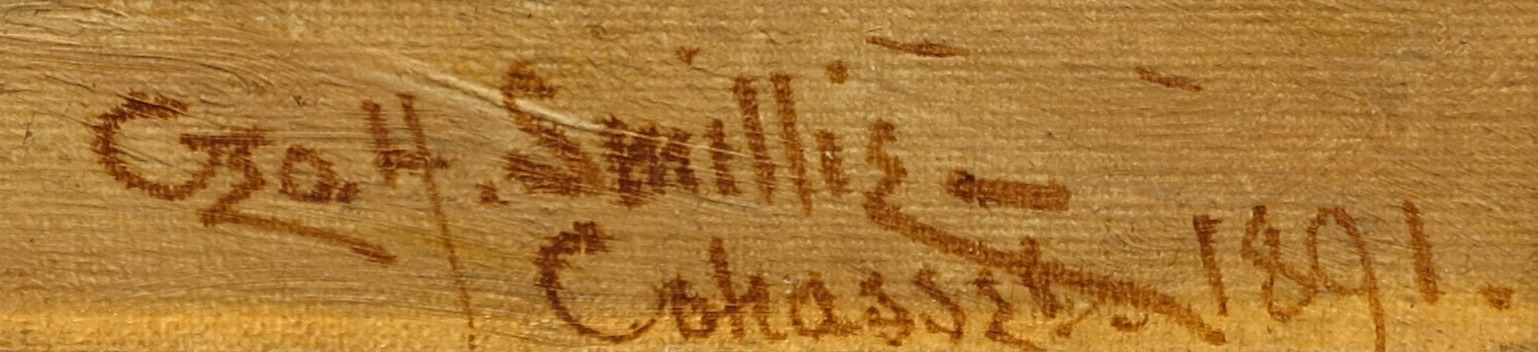
Signature of: george henry smillie